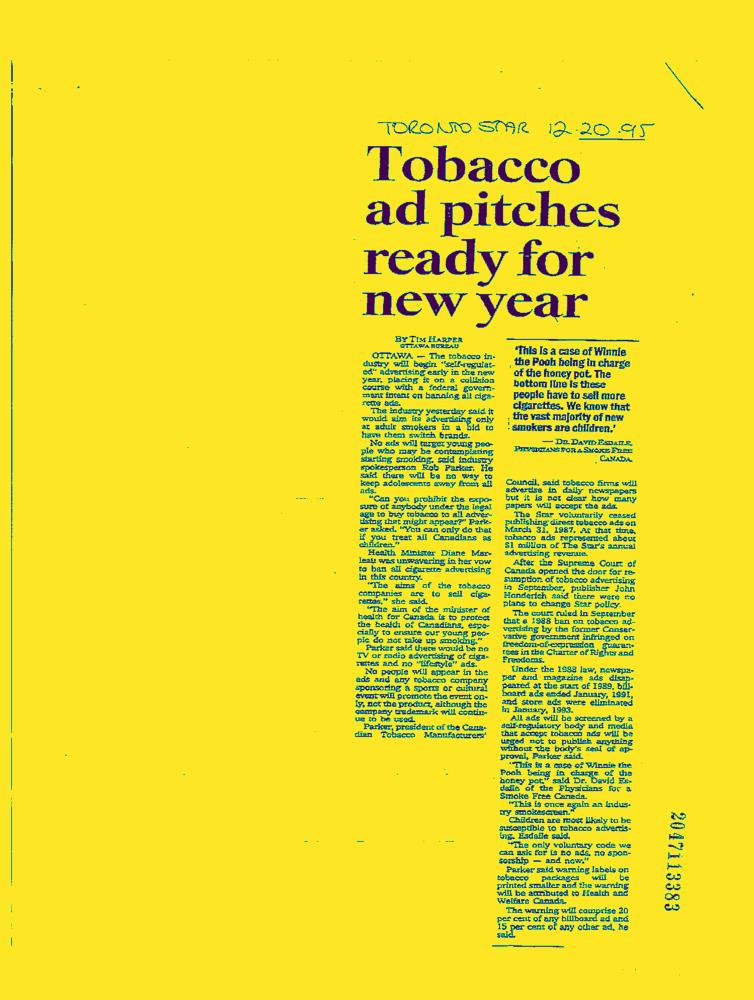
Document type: News-Article